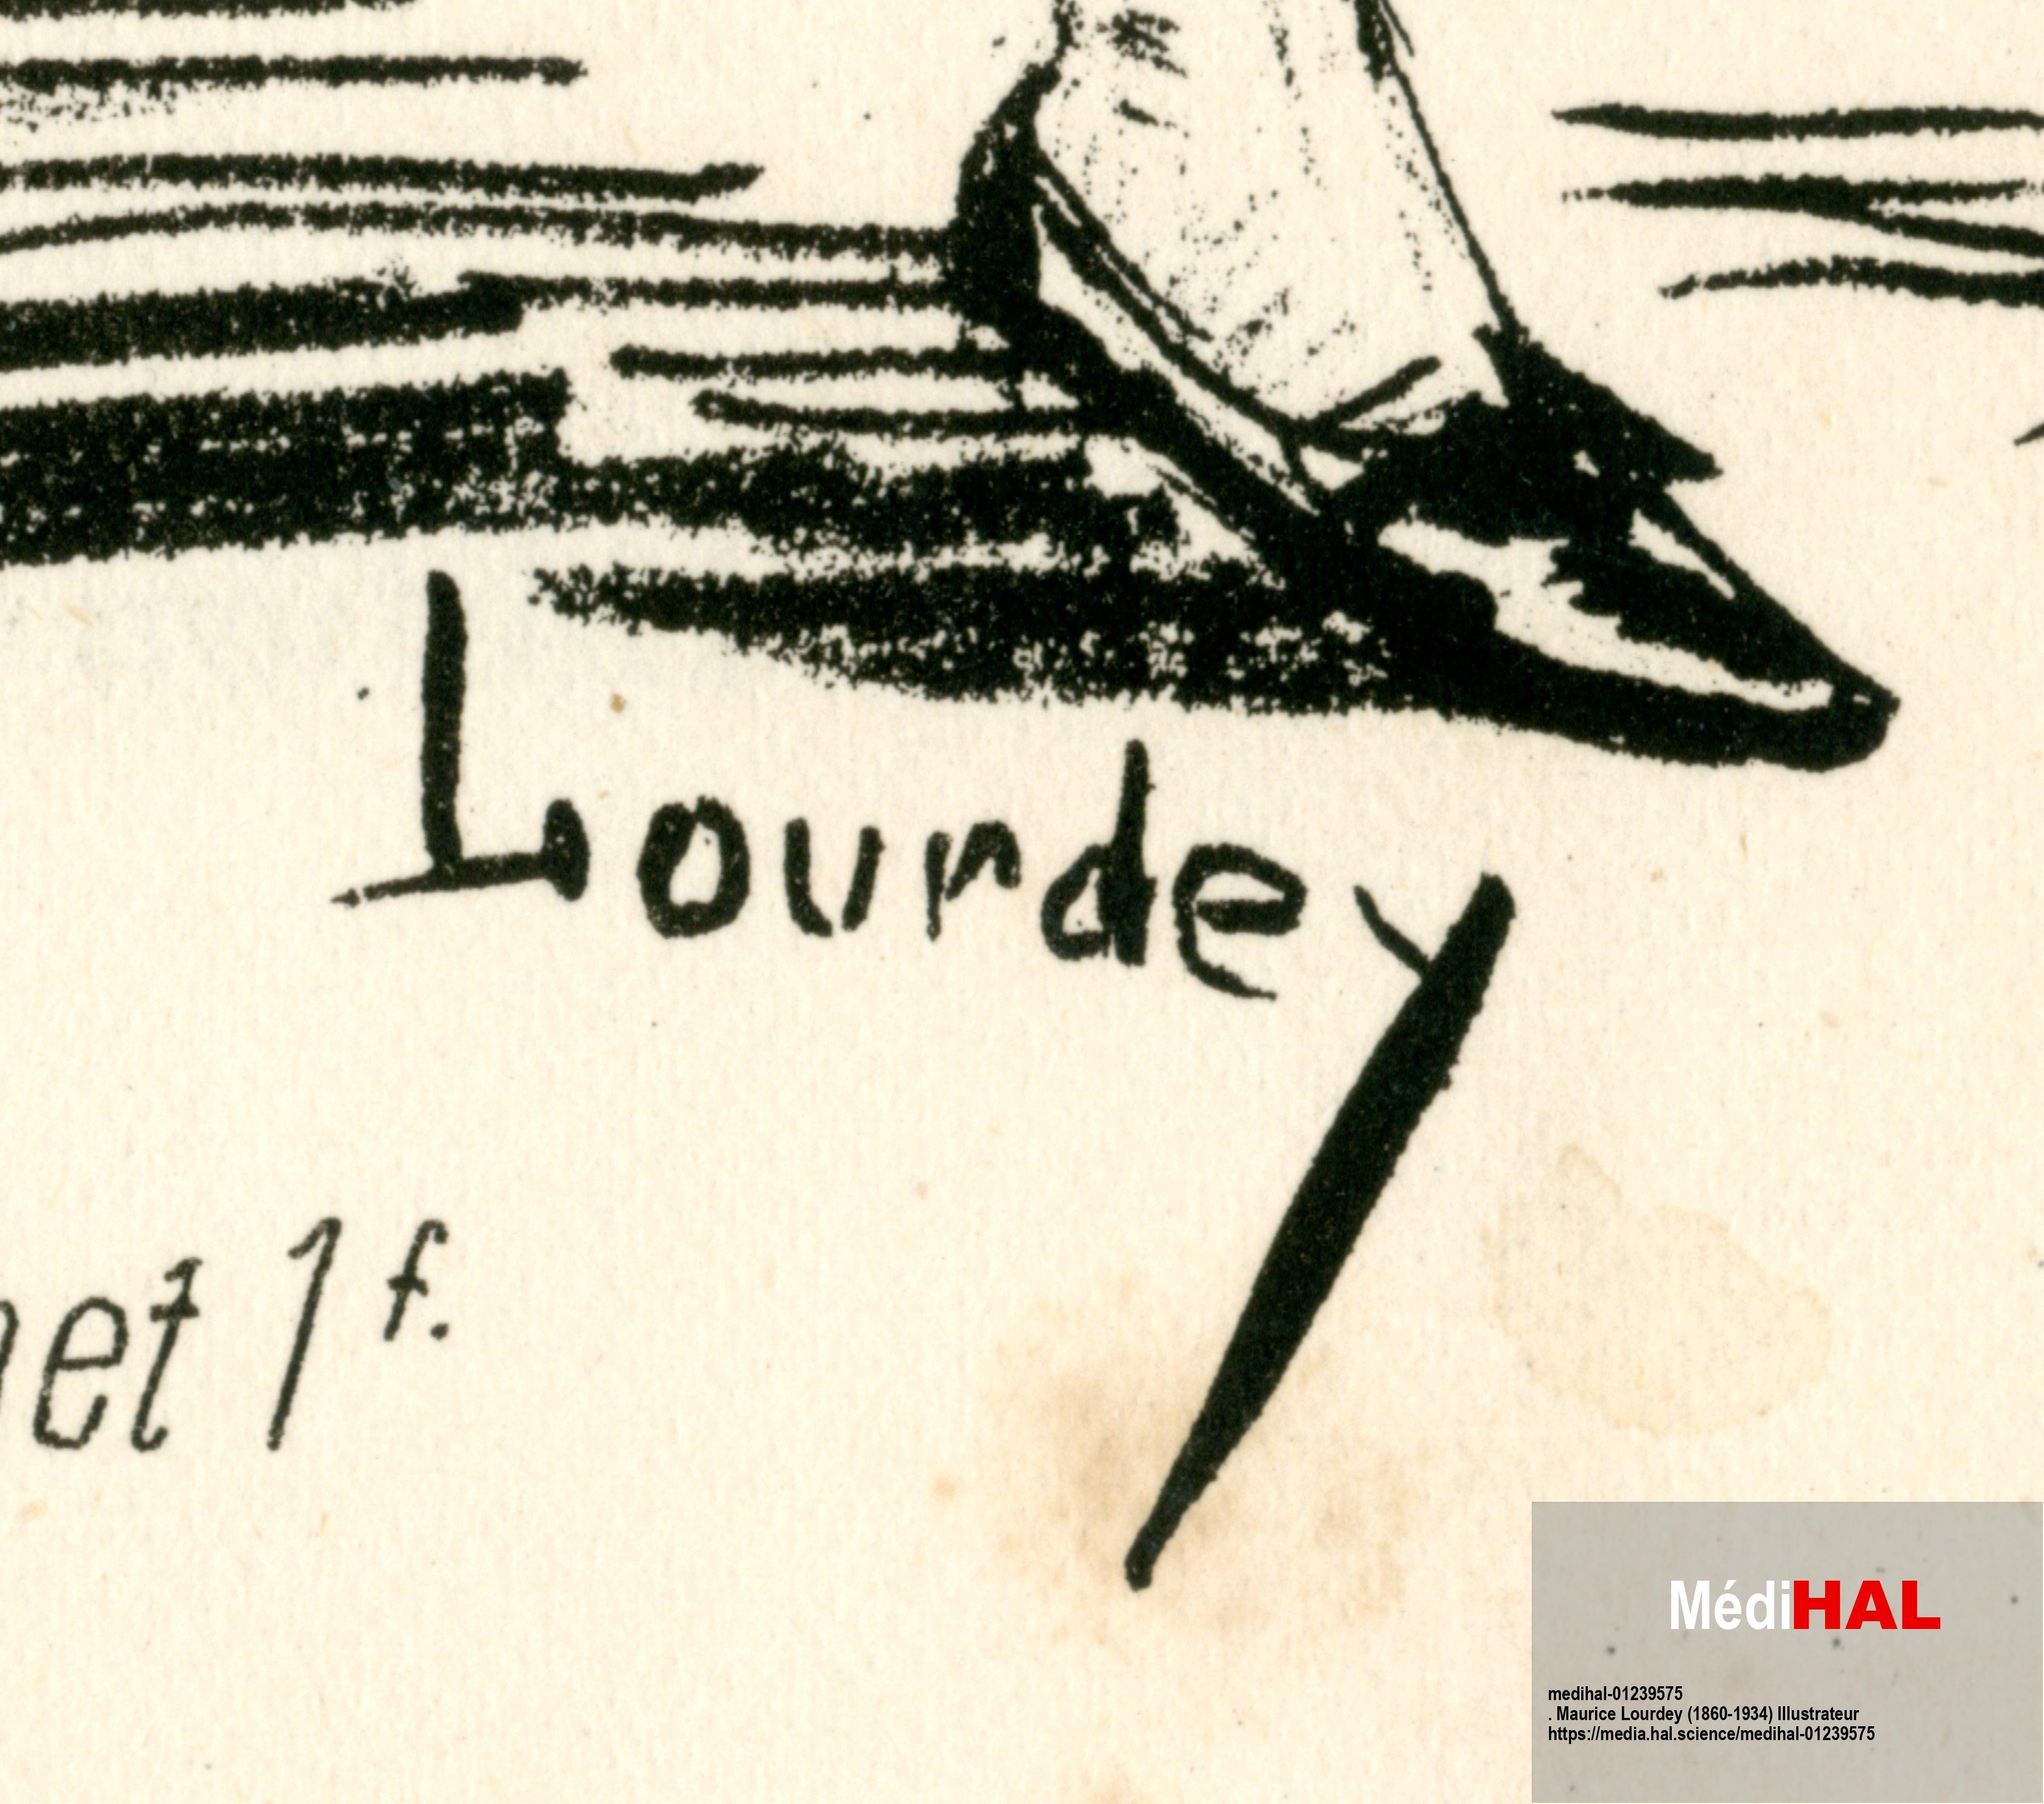
Signature of: maurice lefebvre lourdet